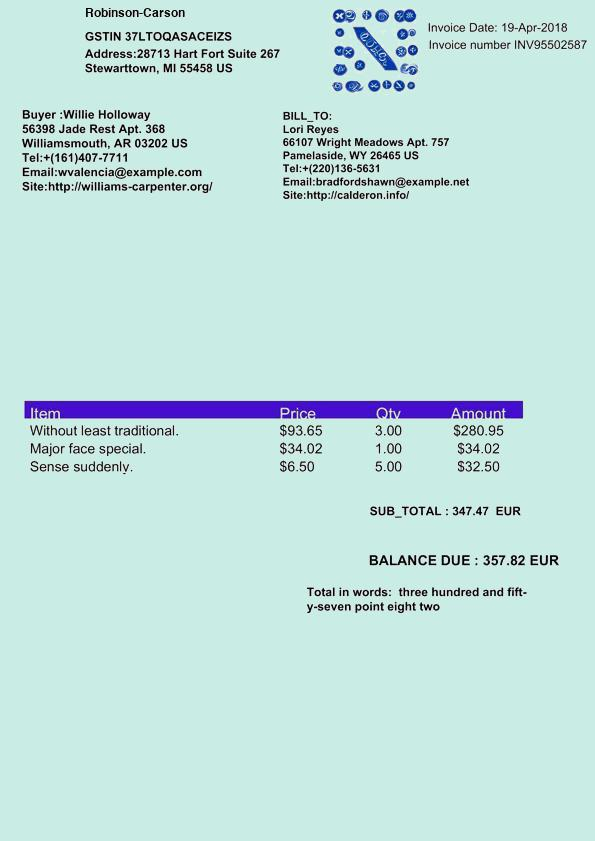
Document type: Invoice